Question: What jurisdiction, city, or county is the document associated with?
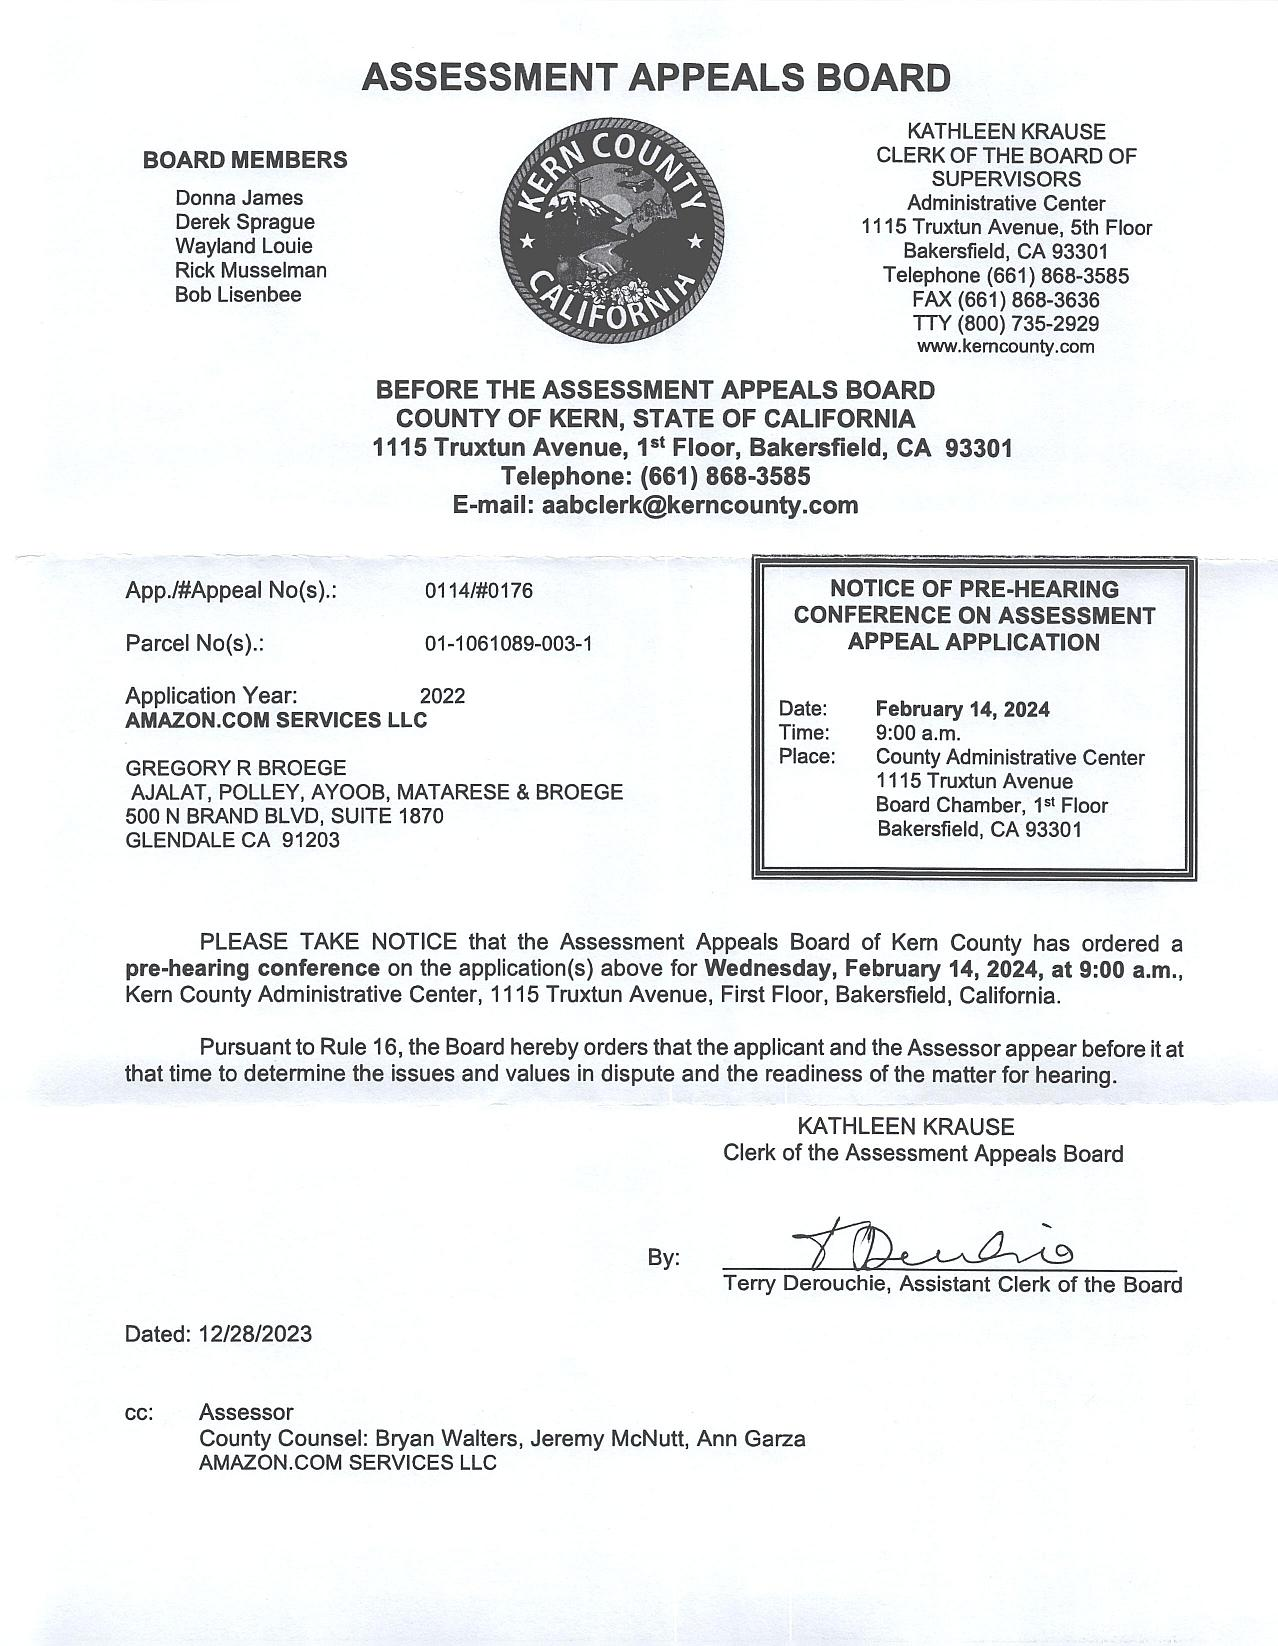
Answer: "Kern County"